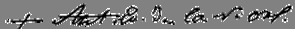
Signature of: antoine blanc